Question: What is the property identification or parcel number listed?
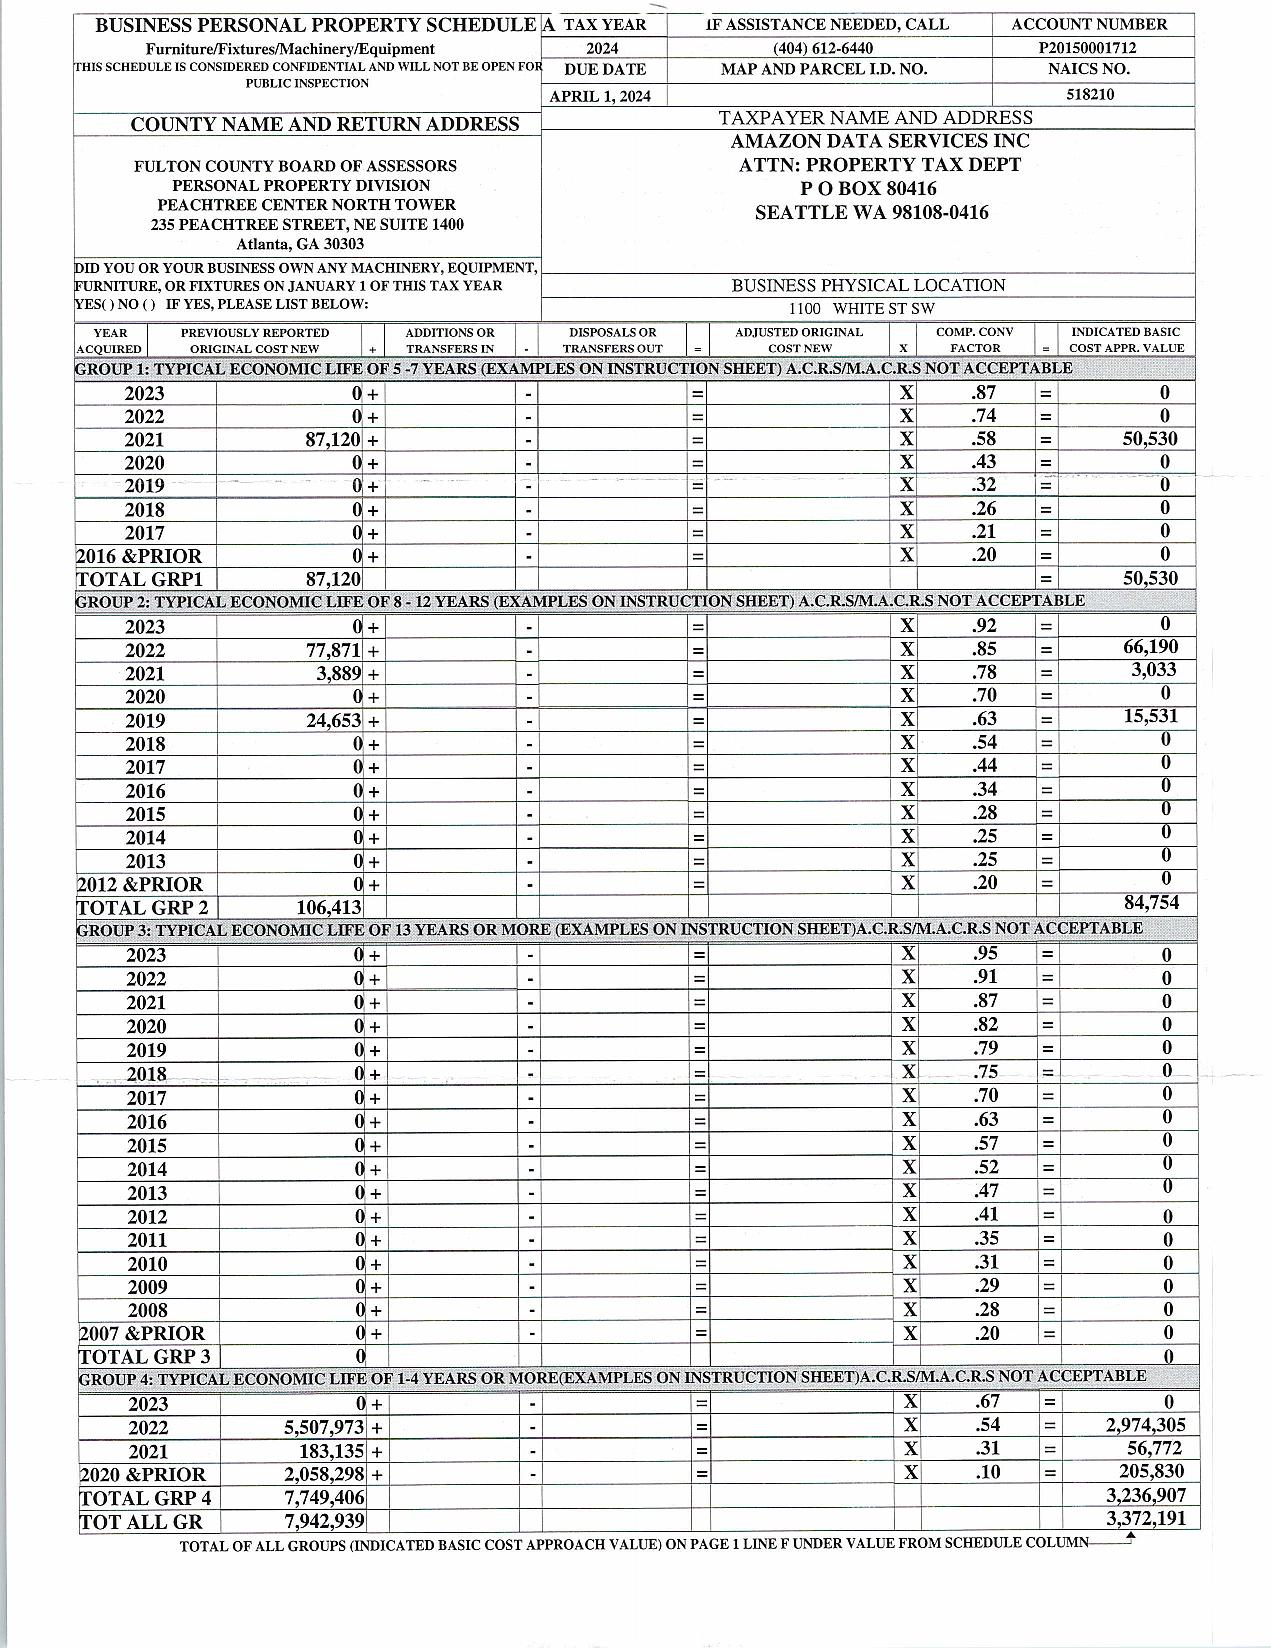
Answer: "518210"